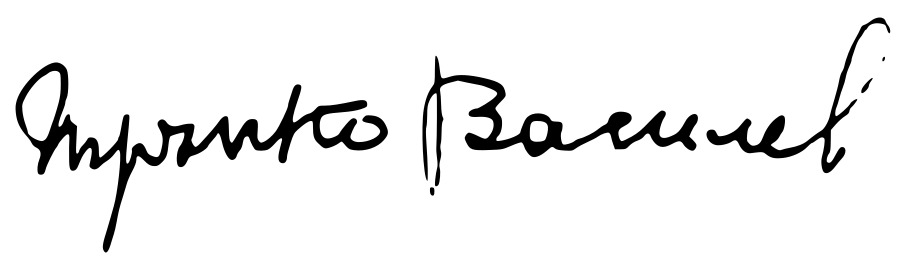
Signature of: q12297032